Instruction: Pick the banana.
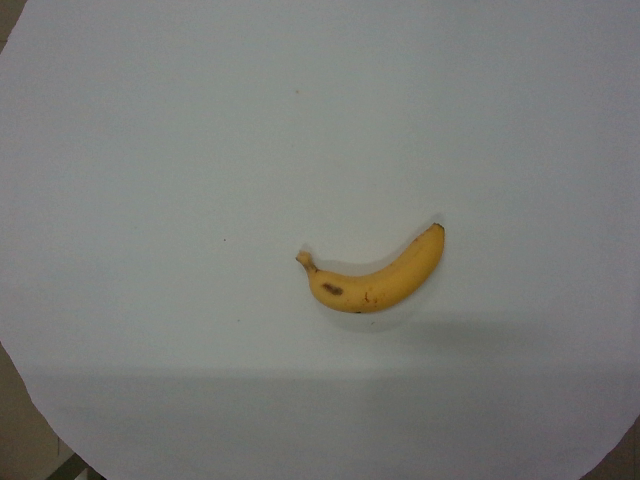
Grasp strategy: vertical